Question: What is the main concern?
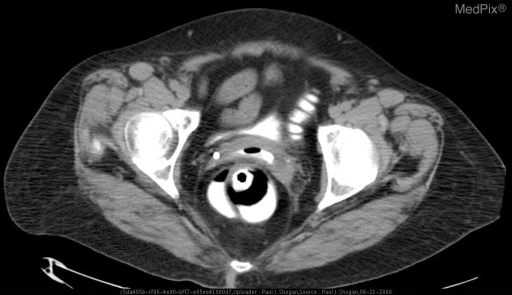
Answer: The findings suggest Initial axial CT images through the pelvis demonstrate a paucity of contrast in the rectum.   There is no contrast material in the vagina.  The patient is status post hysterectomy. Delayed axial CT images through the pelvis, obtained 6 hours after the initial scan reveal contrast within the bladder and rectum.  No contrast material is noted within the vagina. Rectal contrast was administered, with subsequent axial CT images through the pelvis with rectal tube and balloon in place, demonstrating contrast material within the vagina.  A fistula tract is not visualized.   The rectal tube was removed, and the patient was reimaged.  Contrast material is again noted within the vagina.  Additionally, there is soft tissue stranding posterior to the vagina, and anterior to the rectum, which may represent the fistula tract.  Fluoroscopic images from a barium enema demonstrate a rectovaginal fistula.  Although a fistula tract is not clearly visualized, contrast is noted to pass from the anterior rectum to the vagina.. Rectal contrast was administered, with subsequent axial CT images through the pelvis with rectal tube and balloon in place, demonstrating contrast material within the vagina.  A fistula tract is not visualized.. The patient might have a history of 71 year old female, status post hysterectomy presenting with feces per the vagina..